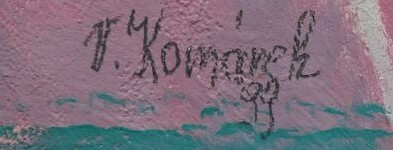
Signature of: vladimír komárek